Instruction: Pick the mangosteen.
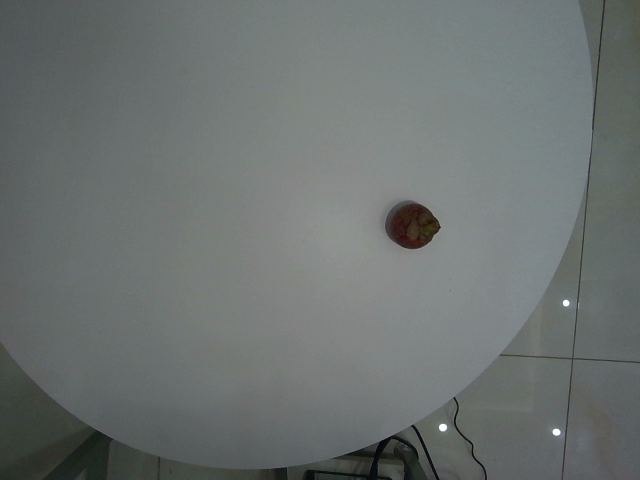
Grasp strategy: vertical